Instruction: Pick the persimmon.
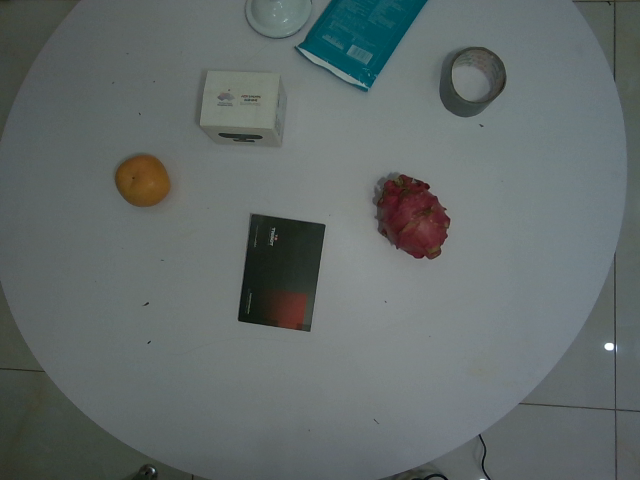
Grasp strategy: vertical